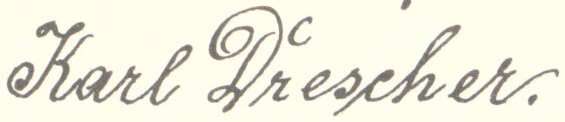
Signature of: karl drescher